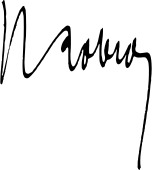
Signature of: émile roblot